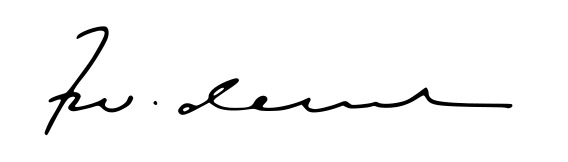
Signature of: f w de klerk